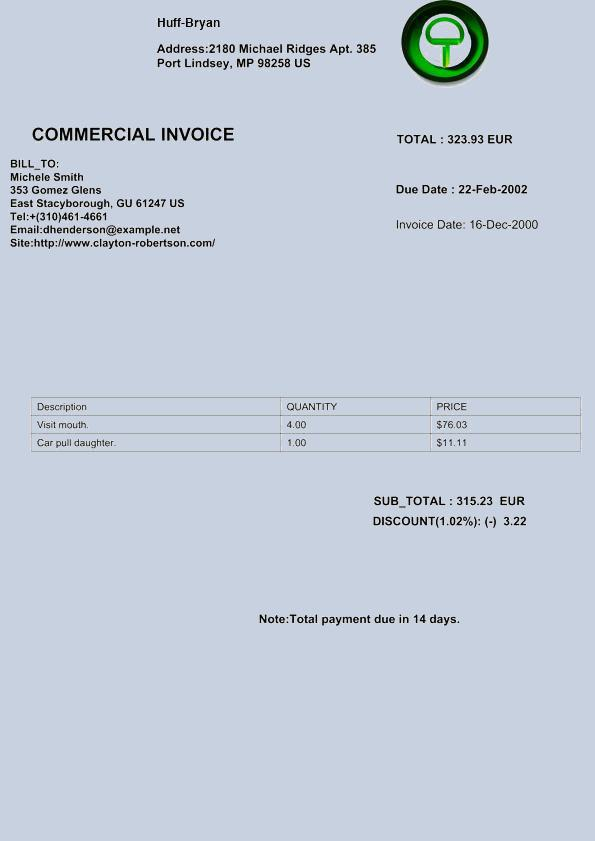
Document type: Invoice